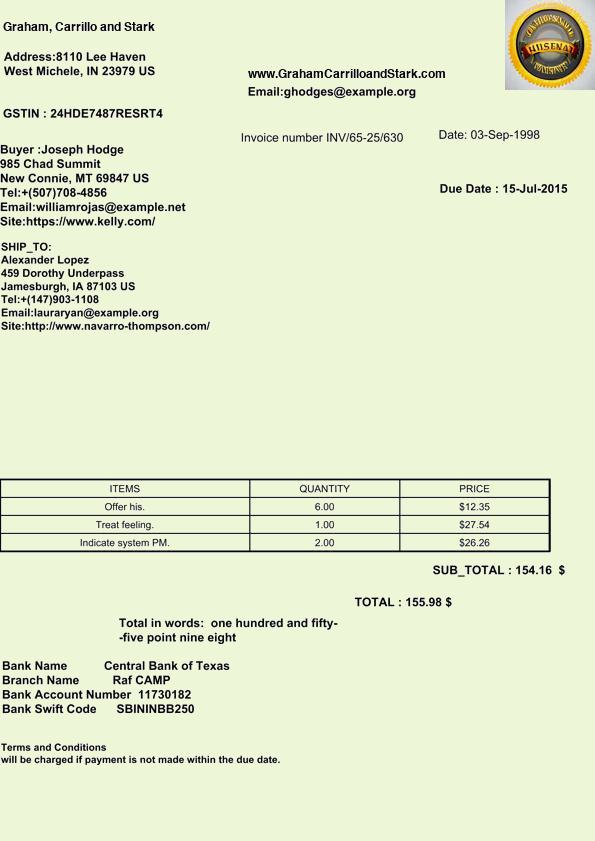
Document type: Invoice